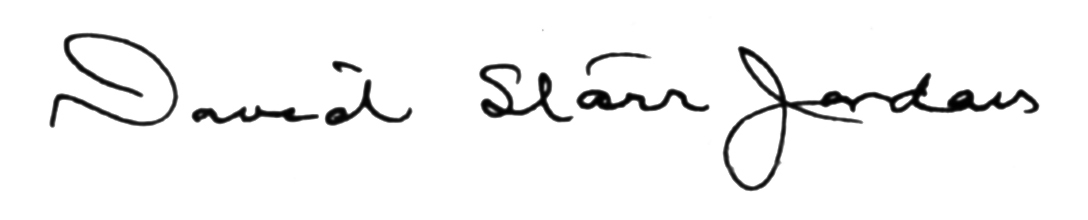
Signature of: david starr jordan